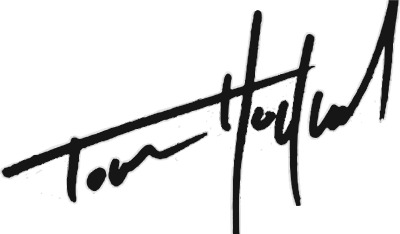
Signature of: leland stanford